Patient: Male, age 30
A 30-year-old male suffered an intermittent fever with a maximum temperature of 39 C since July 2017. He had a history of type 1 diabetes mellitus for 8 years. He was admitted to a local hospital and received cephalosporin therapy for a week, and then his temperature returned to normal. A CT scan of the chest showed lymphadenopathy in the mediastinum and hilar regions and multiple small nodules in both lungs. His white blood cell count was 2.9 x 109/L with severe lymphopenia of 0.5 x 109/L, and hemoglobin was 107 g/L, while the platelet count was average at 331 x 109/L. He received a positron emission tomography-CT scan to identify whether it was benign or malignant, which revealed multiple enlarged lymph nodes with hypermetabolism in the bilateral hilum, mediastinum, axilla, and clavicle, and lymphoma could not be excluded (Figure 1). Subsequently, the patient underwent a biopsy of mediastinal lymph nodes performed by thoracoscopy, and the pathologic result was granulomatous lesions; thus, type II sarcoidosis was diagnosed. However, he did not receive glucocorticoid therapy with the consideration of his diabetes history and the early stage of sarcoidosis, and then he was told to recheck every 6 months. In the following 2 years, the patient suffered from intermittent fever (T max 37.7 C), which could be alleviated by oral antibiotics, accompanied by dyspnoea, fatigue, occasional cough, less sputum, and significant weight loss (lost 50 pounds). It is unfortunate that the patient was not regularly rechecked as prescribed. Last month, he complained that he had experienced progressive abdominal distention and dyspnoea, so he came to our hospital. The patient was sane without nausea and vomiting, and no positive signs were found on neurological examination. Abnormal physical findings consisted of a few scattered skin ulcers on the legs and splenomegaly extending 5 cm below the left costal margin. Abdominal ultrasonography revealed enhanced hepatic parenchyma echo, gallbladder (8.13 x 3.29 cm) and spleen enlargement (17.29 x 5.48 cm), and peritoneal effusion (depth of ~7.34 cm). An abdominal contrast-enhanced CT scan also revealed multiple retroperitoneal lymph nodes. A CT scan of the chest showed lymphadenopathy in the mediastinum and hilar regions with multiple nodules, patchy shadows, ground-glass opacities, and emerging bilateral pleural effusion as well as right atelectasis. Cardiac ultrasound reported that there were no abnormalities in cardiac structure, blood flow, or left ventricular systolic function, with an ejection fraction of 69%. No abnormal finding was seen in ECG. Ophthalmic tests including vision and fundus oculi were both normal. Superior lymph node ultrasound revealed enlargement throughout the left supraclavicular lymph nodes, bilateral inguinal nodes, popliteal lymph nodes, left neck lymph nodes, and bilateral axillary lymph nodes (Grade 3). Blood cell count was a remarkable abnormality with marked leucopenia and anemia. The liver function test suggested liver damage and hypoproteinemia. In addition, the patient also had severely impaired immune function. Laboratory test results are shown in Table 1.
In summary, the patient had multiple organ involvement, and the disease progressed rapidly during these 2 years. During hospitalization, he took thoracentesis. As shown in Table 2, the pleural effusion was a yellow exudate. Cytopathologic examination of the pleural fluid was negative for malignant cells. In addition, both M. tuberculosis strains (acid-fast) and tuberculosis RT-PCR were negative. Subsequently, a biopsy of the left supraclavicular lymph node revealed the non-caseating granulomas with negative results for acid-fast staining and tuberculosis PCR. This result was in accordance with sarcoidosis (Figure 2). Histological analysis of the pleura obtained by thoracoscopy also revealed granulomas (Figure 3). A bone marrow aspirate and biopsy showed partial hypoplasia and no evidence of a lymphoproliferative disorder was found. In addition, a biopsy was taken from the left leg ulceration also revealed granulomas with a negative mycobacterium genetic test and culture results of fungi and bacteria (Figure 4). Abdominocentesis was not performed due to intestinal bloating and fewer ascites. Based on the above pathological results, the diagnosis of sarcoidosis was strongly suspected. Because of severe conditions and multiorgan involvement, 40 mg methylprednisolone was given intravenously once daily for seven consecutive days, followed by oral methylprednisolone 24 mg once daily.
After 1 month of methylprednisolone therapy for 24 mg once daily, there was no reduction in pleural effusion on high-resolution CT (HRCT), and the spleen was larger than before; thus, we continued to maintain the current dosage (24 mg once daily). After another months' treatment, the right pleural effusion was decreased slightly, then the dose of methylprednisolone was reduced to 16 mg once daily. Six months later, a follow-up HRCT showed that the bilateral pleural effusion was significantly less than before (Figure 5). Hepatic function (Figure 6) and superficial lymph nodes and spleen were reduced. After methylprednisolone administration (the dosage was still 16 mg/day) for 9 months, the patient became asymptomatic with a normal blood cell count (Figure 7), and the CD4+ T cell count increased from 82 to 162. Ascites were negative, and the spleen and gallbladder were both reduced. In addition, the leg skin ulcers and scabs completely disappeared (Figure 8). We then focused on the patient's side effects of glucocorticoids. The patient had no psychiatric symptoms or gastrointestinal discomfort. Blood glucose levels were reasonably controlled by subcutaneous injection of insulin (fasting blood glucose and postprandial blood glucose levels were maintained at 6-8 and 8-10 mmol/l, respectively).
Keywords: case report, glucocorticoid, pancytopenia, sarcoidosis, splenomegaly
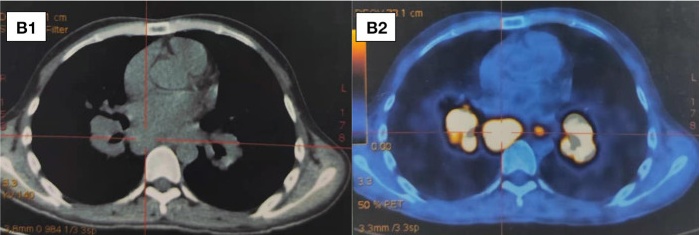
Image caption: (A-C) Partial images of positron emission tomography-CT scan in 2017. (B) Hilar lymph nodes enlargement.